Question: What jurisdiction, city, or county is the document associated with?
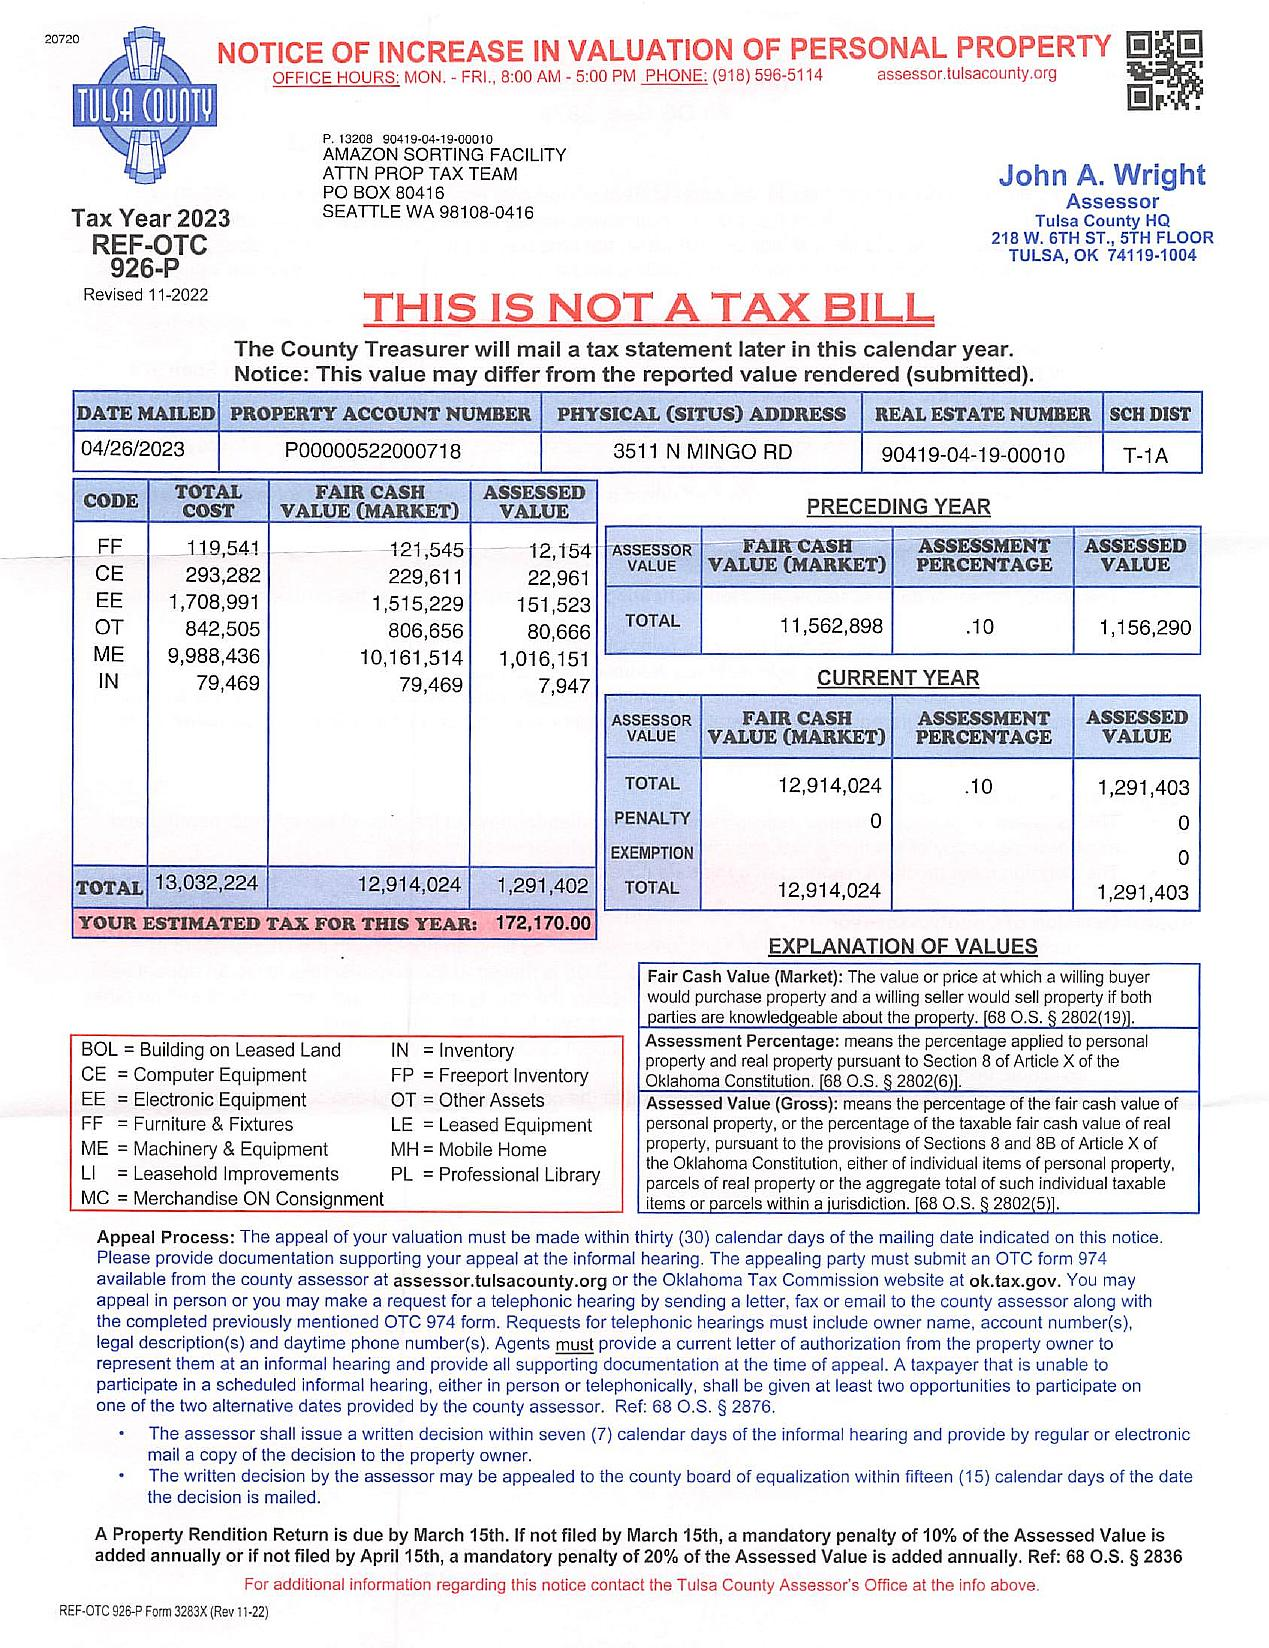
Answer: "Tulsa County"